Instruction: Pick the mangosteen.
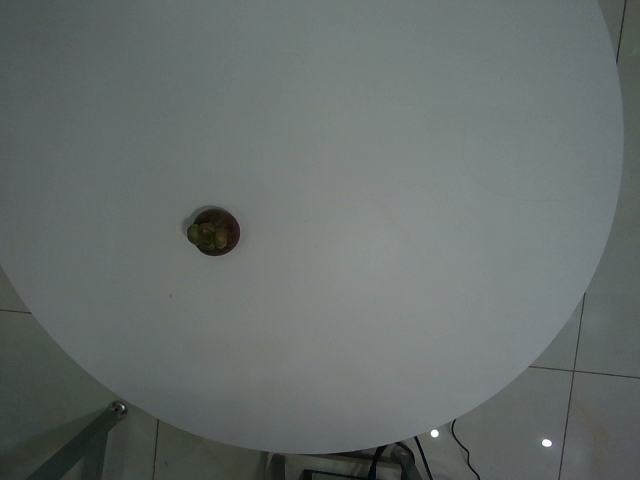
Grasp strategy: vertical